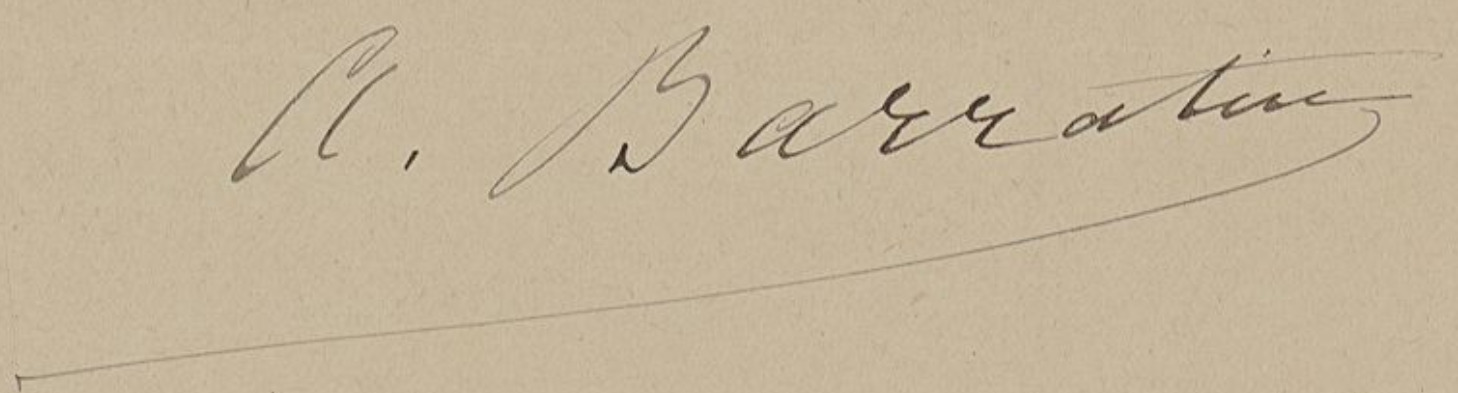
Signature of: anne barratin